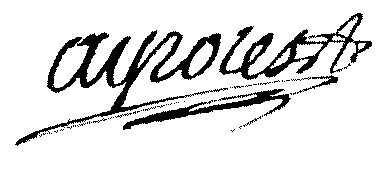
Signature of: paul ayroles